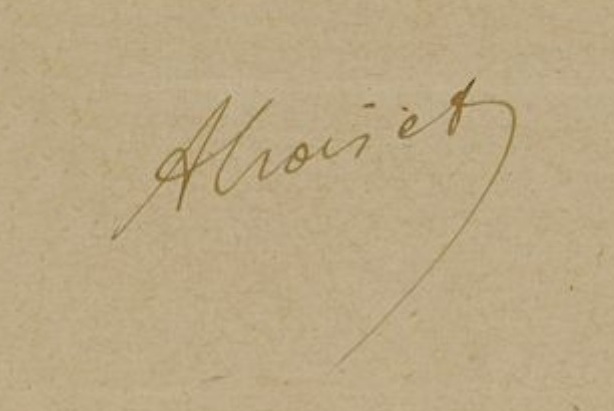
Signature of: alfred croiset